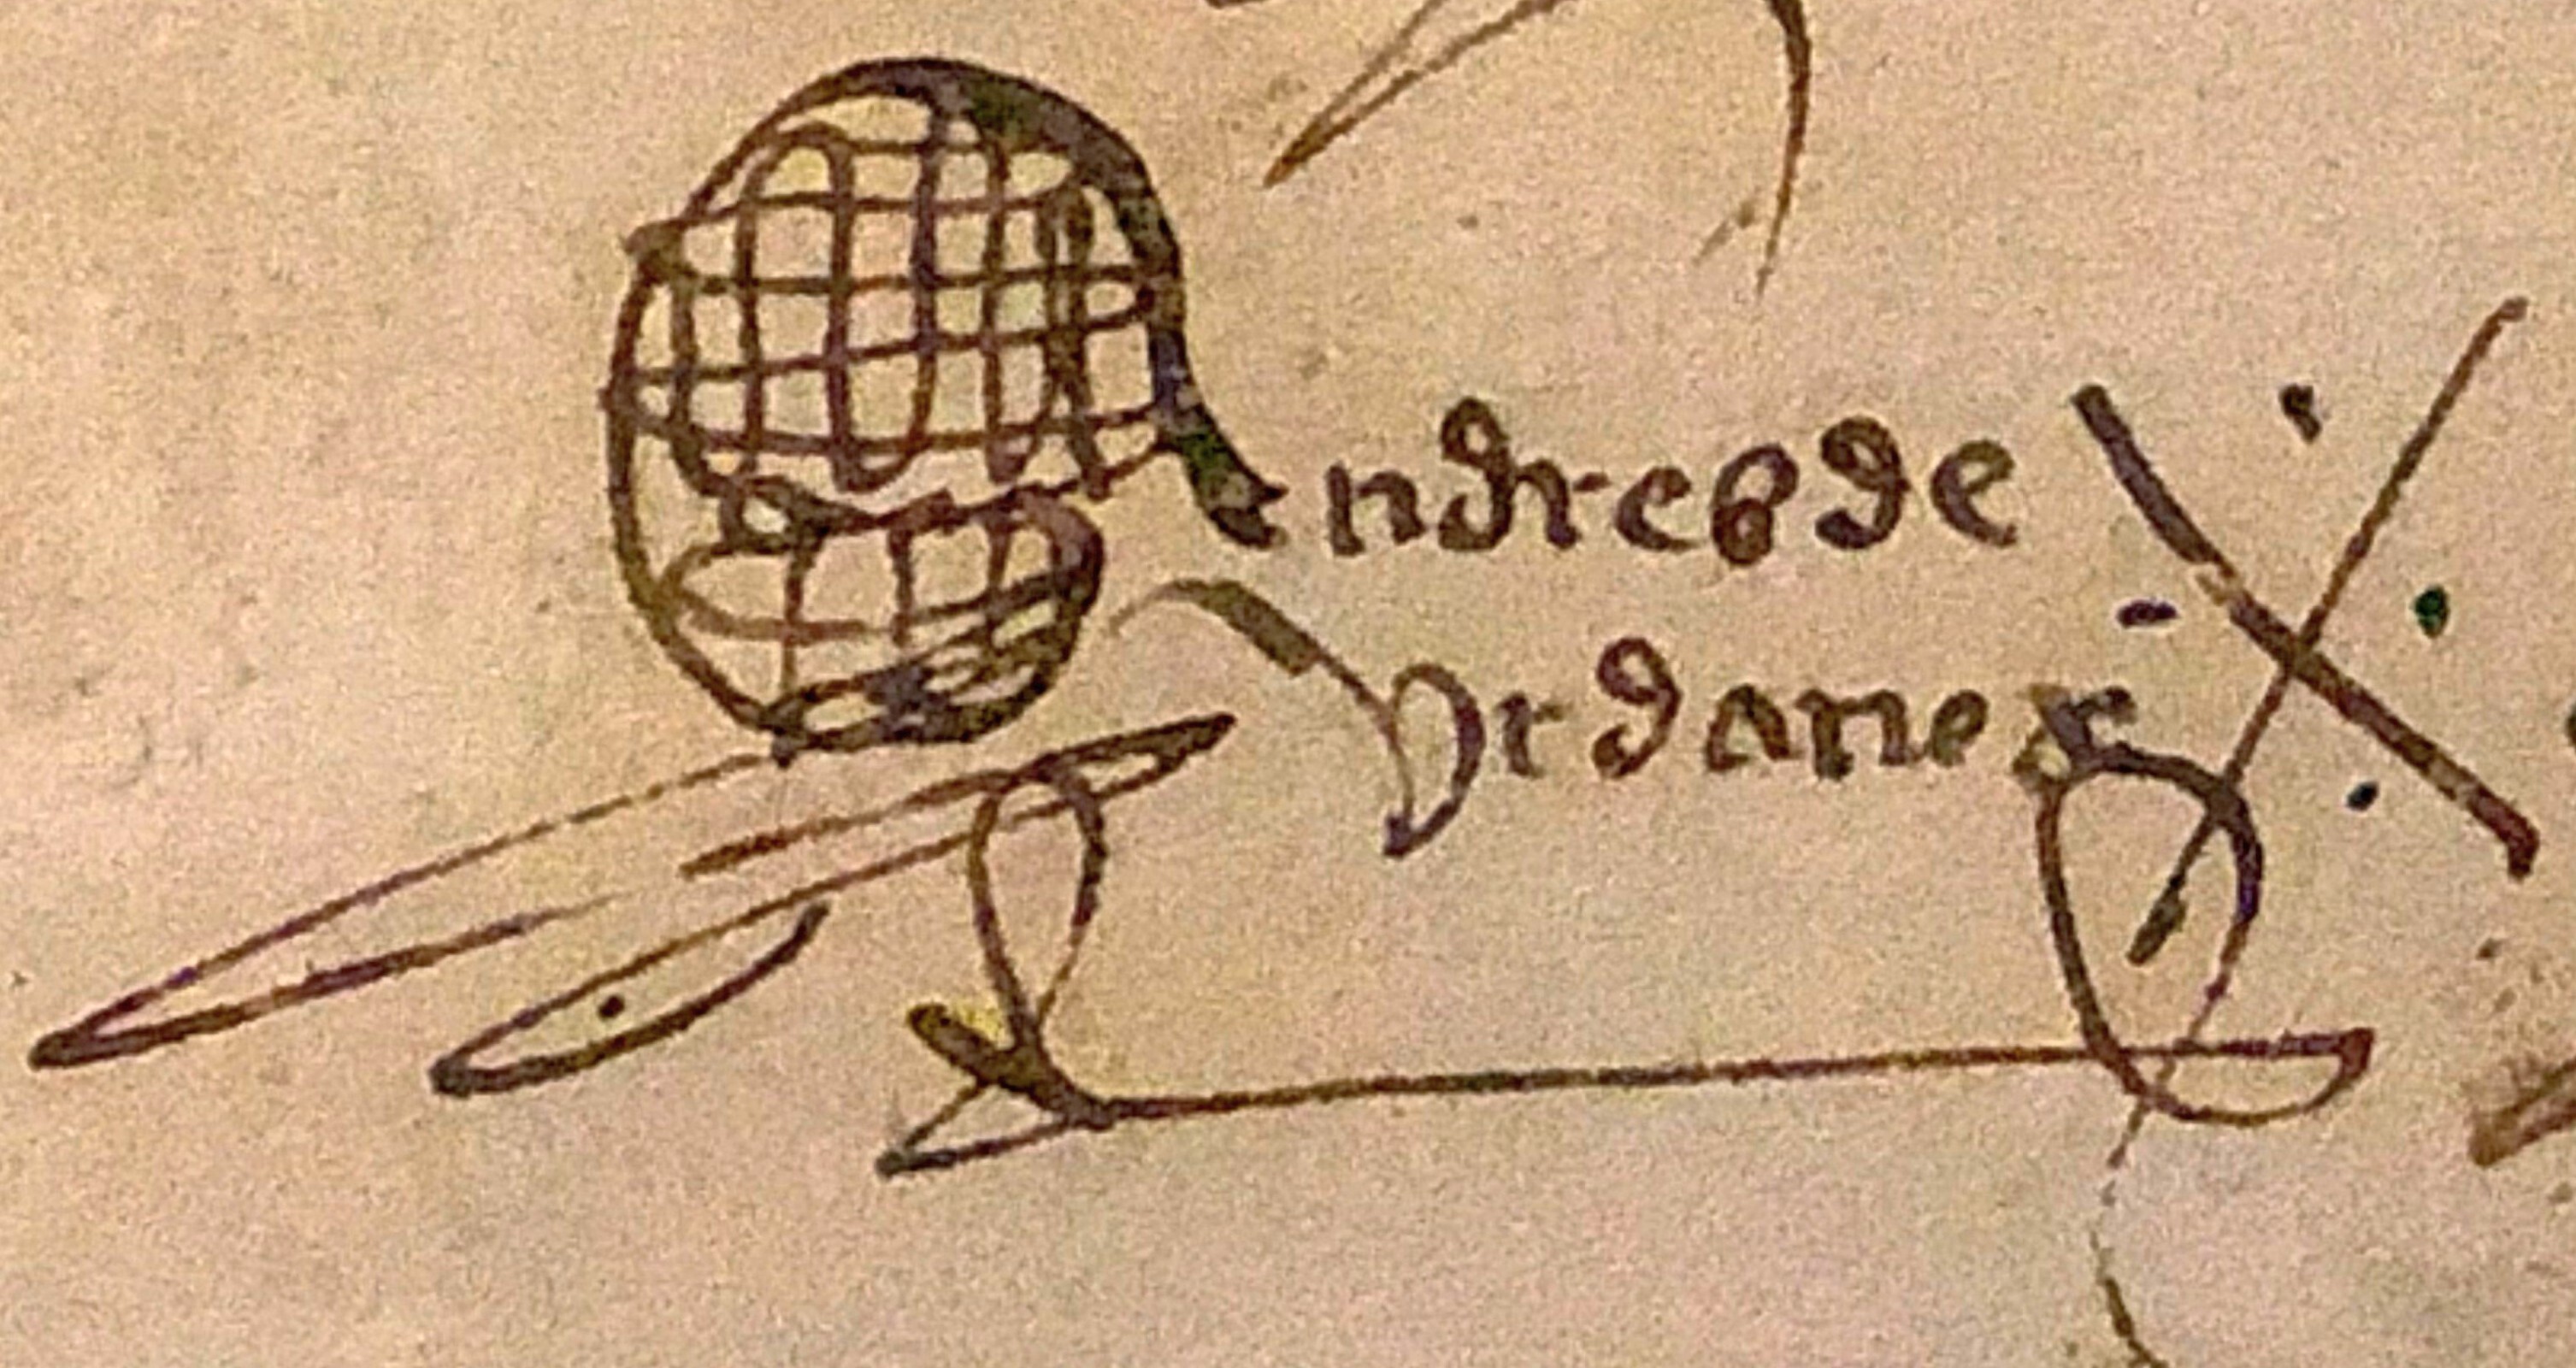
Signature of: andrés de urdaneta